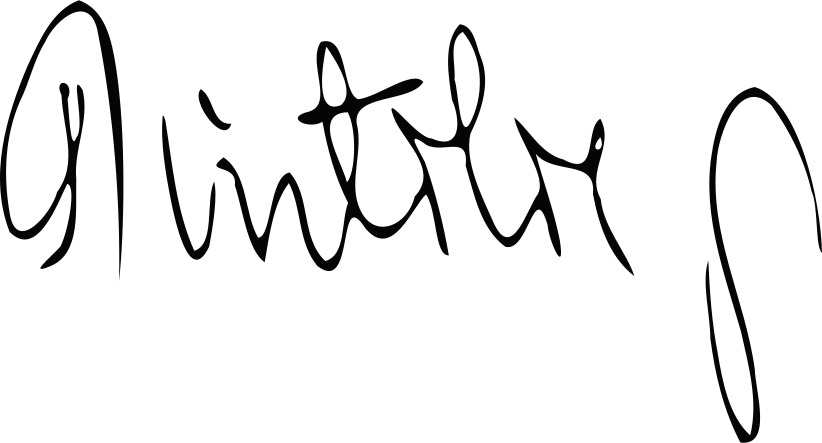
Signature of: gheorghe pintilie